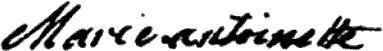
Signature of: marie antoinette